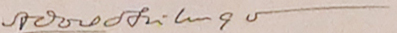
Signature of: adolpho s scilingo